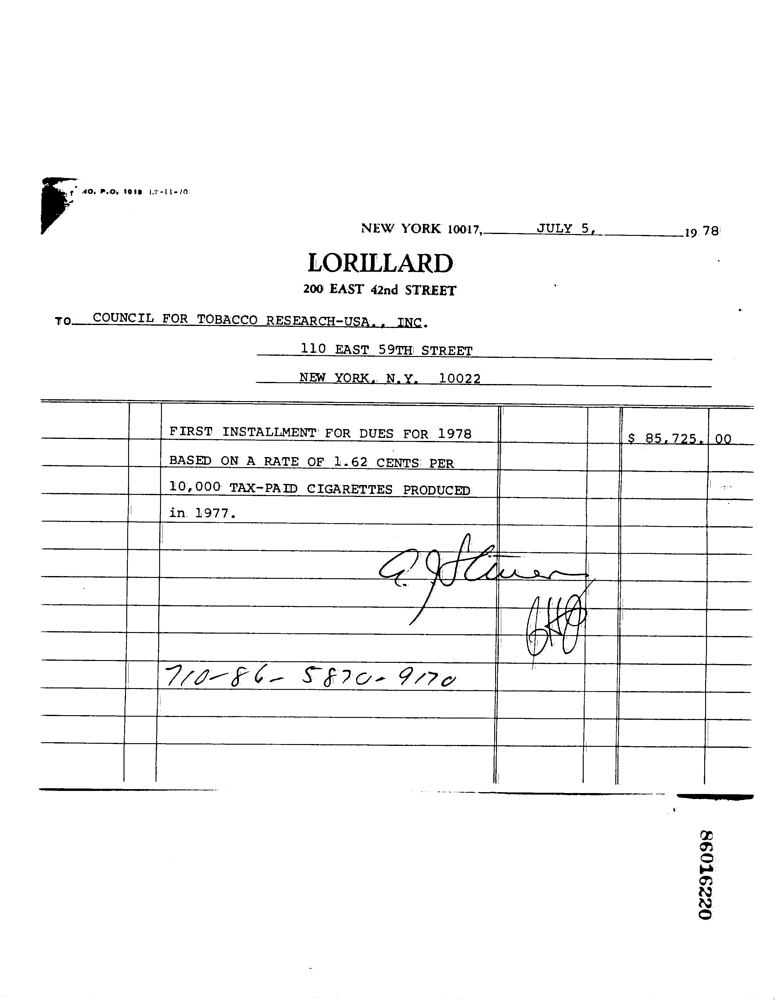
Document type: Invoice